Question: What appears to be the issue?
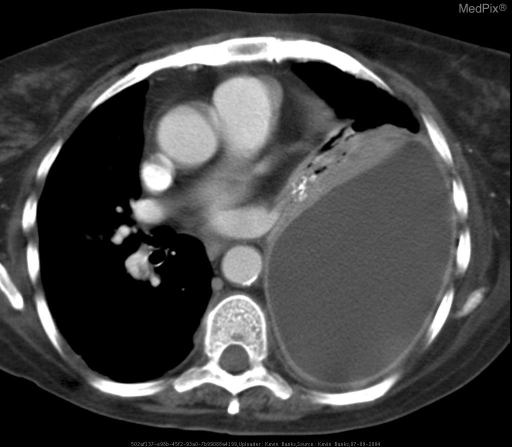
Answer: The findings suggest When compared to the patient's original imaging studies, the follow-up CXR and subsequent chest CT demonstrated worsening air-space disease with a new large left sided effusion.. Axial CT of the chest demonstrates a large left sided pleural fluid collection with surrounding enhancing rind consistent with an empyema. Fluid density was 28 Hounsfield units.. The patient might have a history of 60 YO female with a history of emphysema presented for follow-up care after completing a 2-week course of oral antibiotics for a community acquired pneumonia. The patient claimed to have worsening fatigue, myalgias, chills and fevers, and continued productive cough..